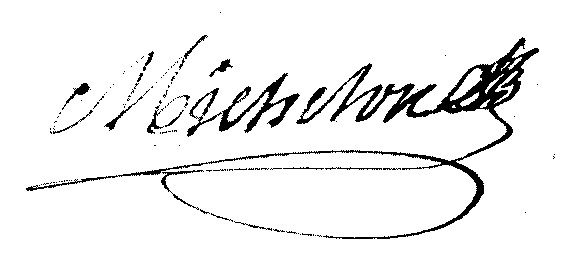
Signature of: gilbert louis grégoire michelon de cheuzat